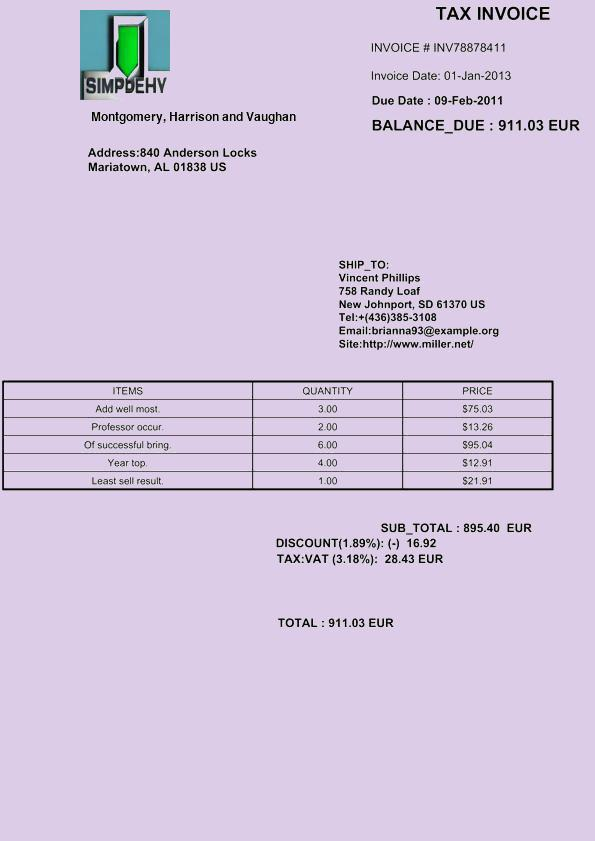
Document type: Invoice